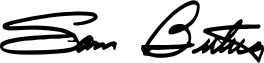
Signature of: sam butera